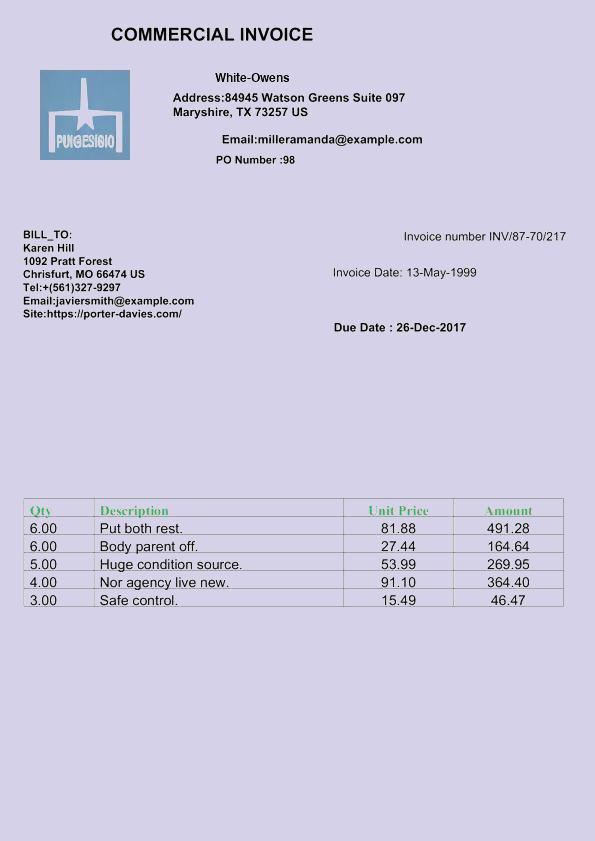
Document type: Invoice